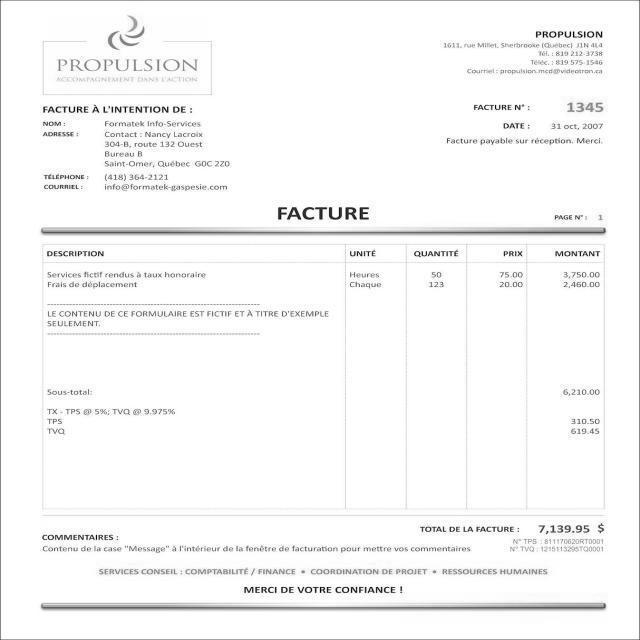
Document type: Invoice